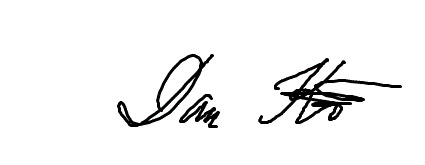
Signature of: dan koehl